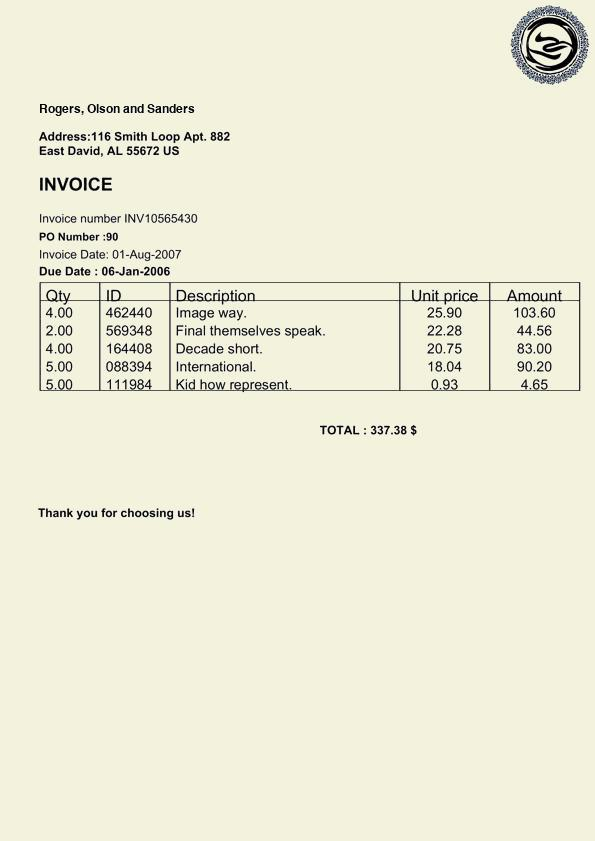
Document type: Invoice